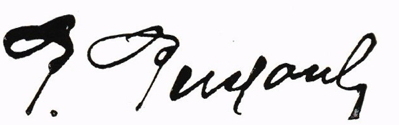
Signature of: per persson i trången